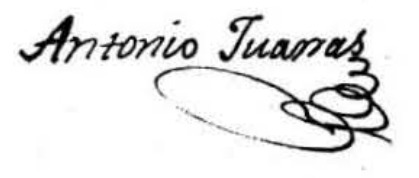
Signature of: antonio juanas